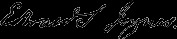
Signature of: edward southey joynes